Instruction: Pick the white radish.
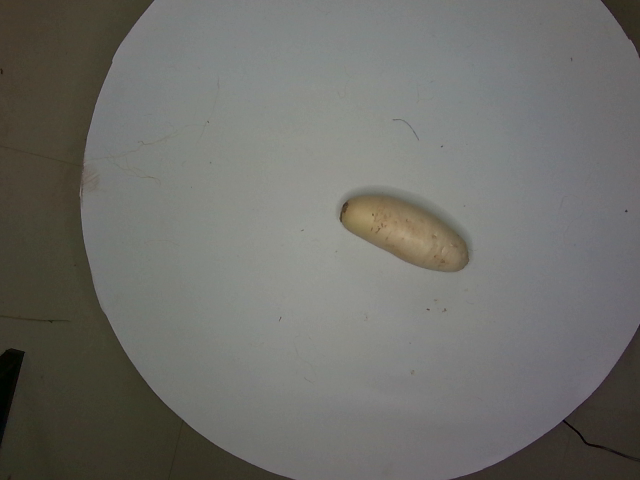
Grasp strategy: vertical